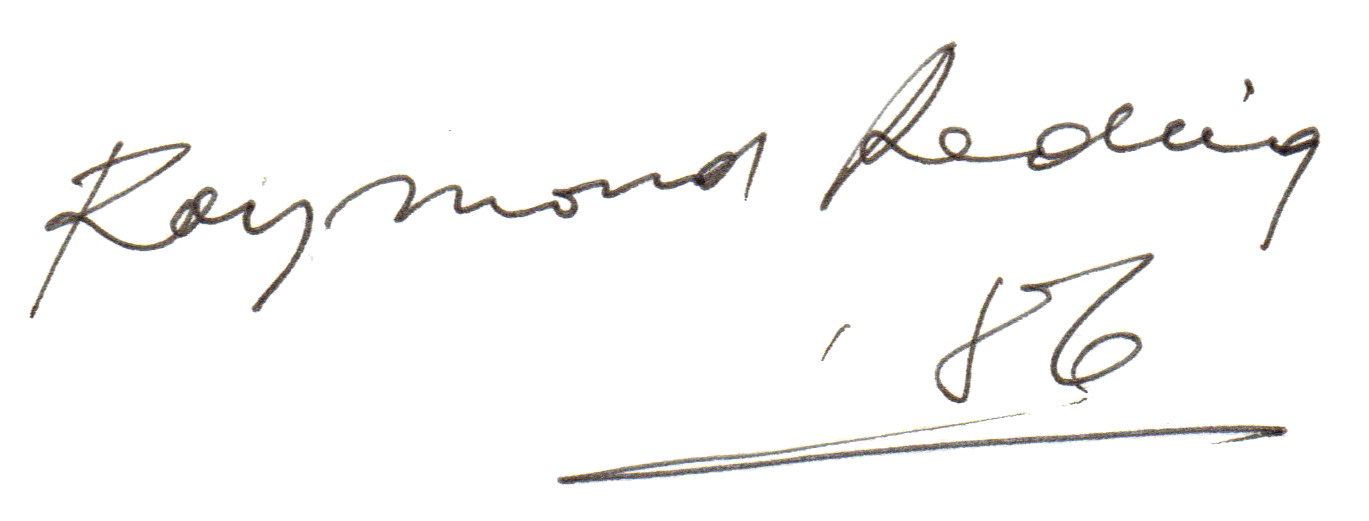
Signature of: raymond reding